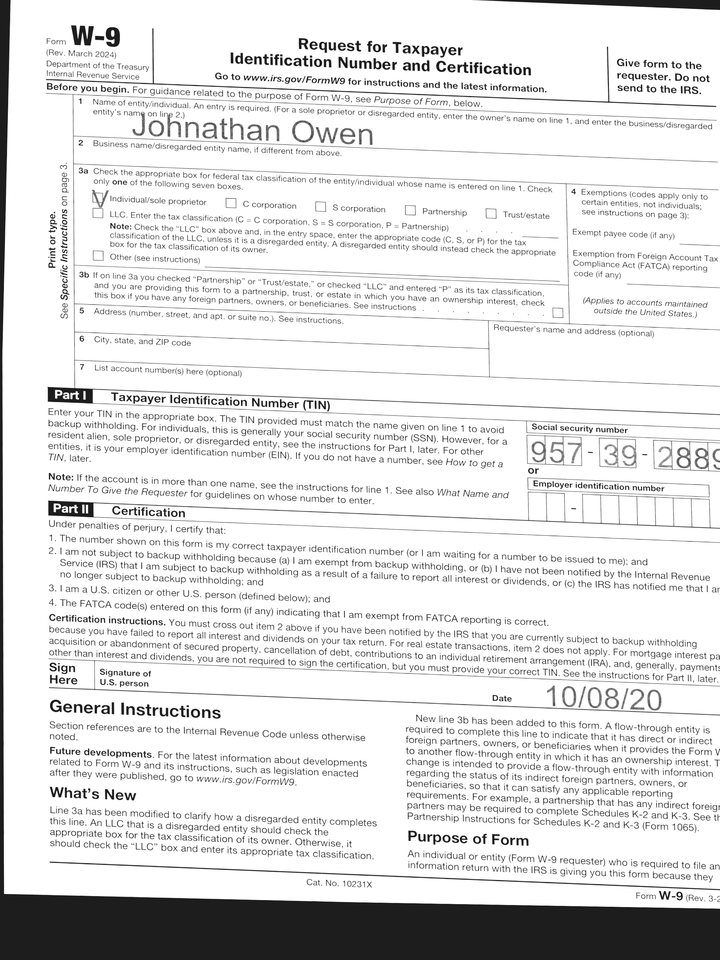
cbx: yes
ssn: 957392889
enm: Johnathan Owen
sdt: 10/08/20